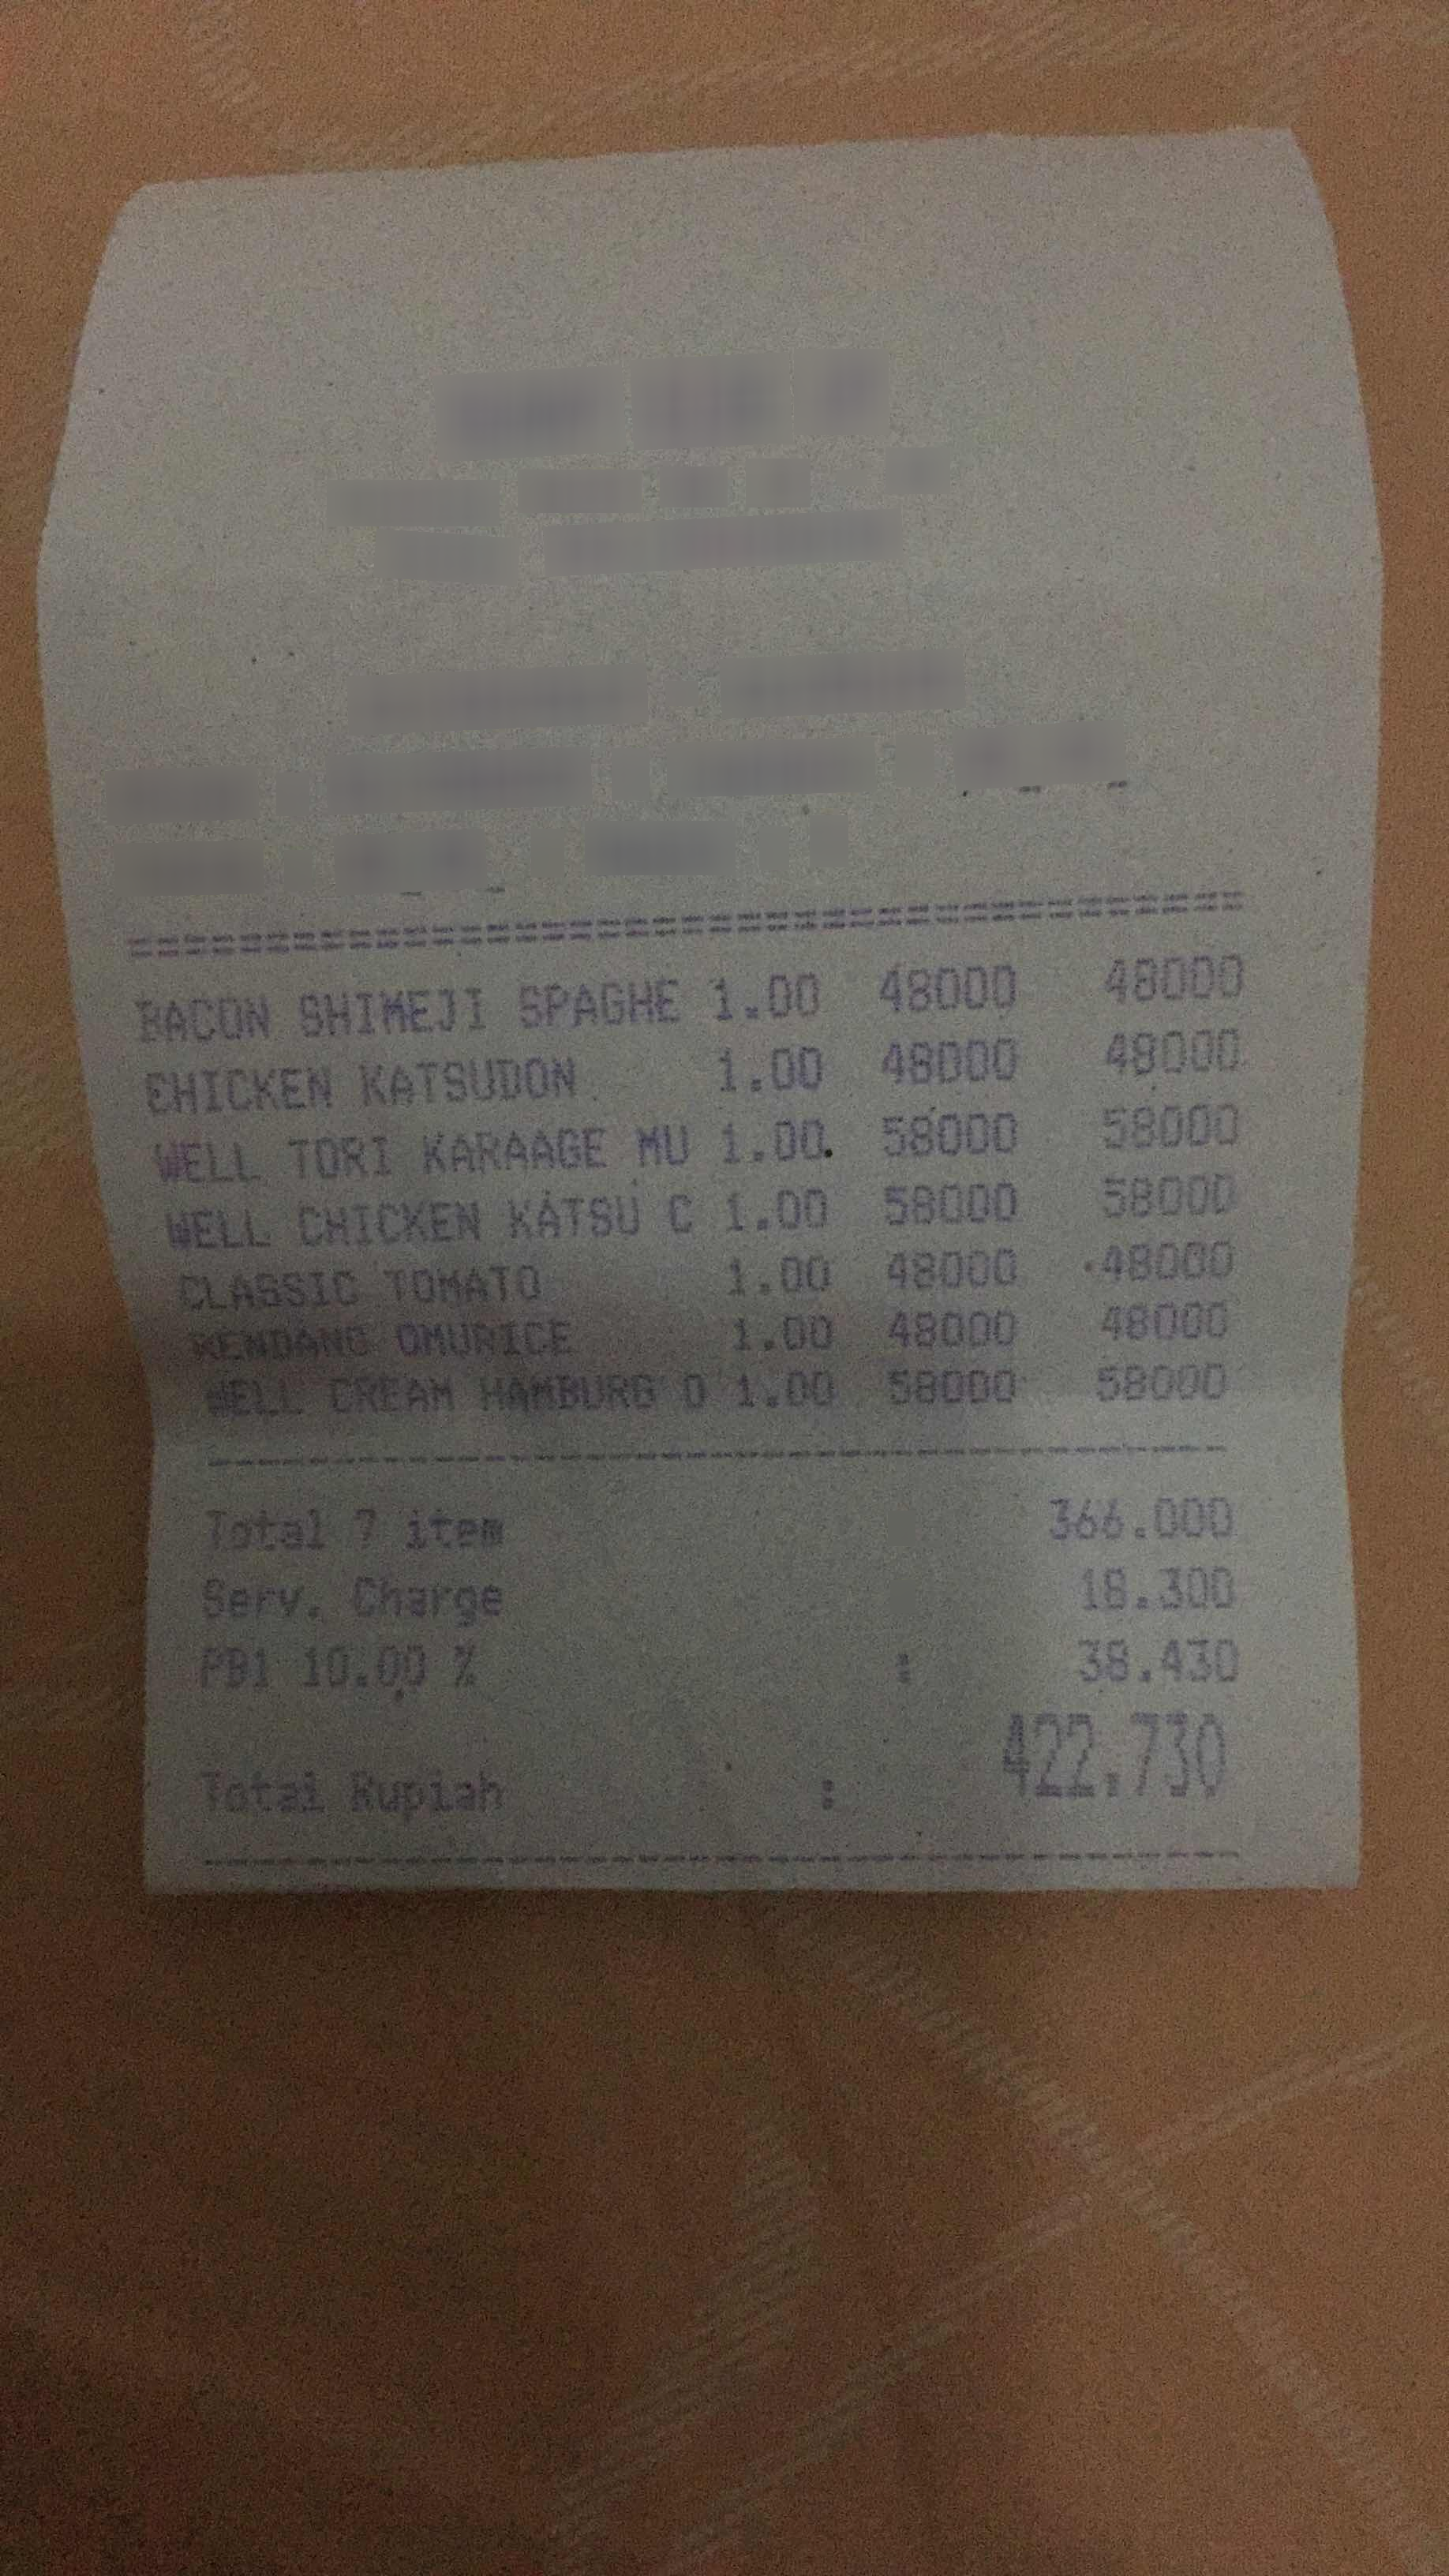
Receipt information:
subtotal: 366.000
svc: 18.300
tax: 38.430
total: 422.730
line_items: item_name: BACON SHIMEJI SPAGHE
item_value: 48000
item_quantity: 1
item_name: CHICKEN KATSUDON
item_value: 48000
item_quantity: 1
item_name: WELL TORI KARAAGE MU
item_value: 58000
item_quantity: 1
item_name: WELL CHICKEN KATSU C
item_value: 58000
item_quantity: 1
item_name: CLASSIC TOMATO
item_value: 48000
item_quantity: 1
item_name: WENDANC OMURICEE
item_value: 48000
item_quantity: 1
item_name: ELL CREAM HAMBURG
item_value: 58000
item_quantity: 1